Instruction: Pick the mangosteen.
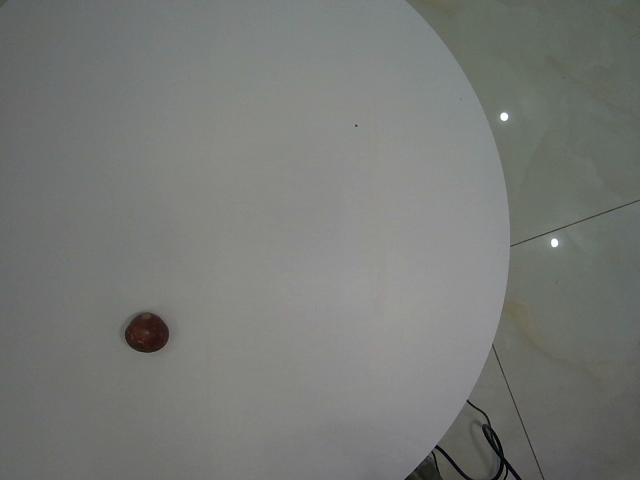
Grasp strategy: vertical